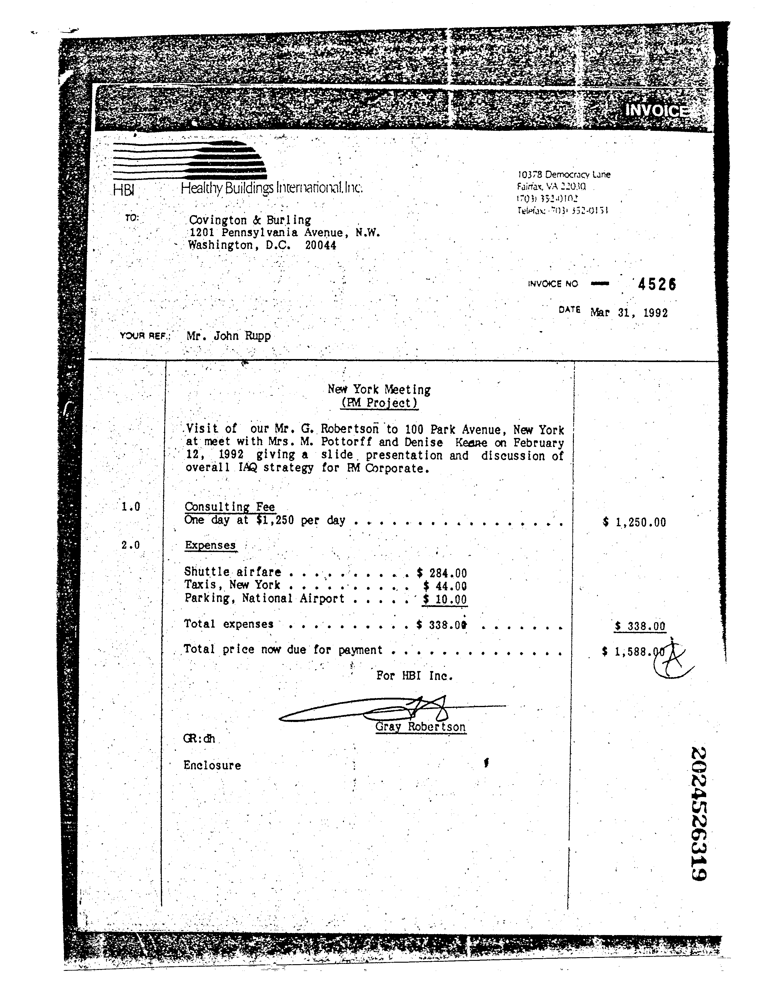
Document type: Invoice